Question: What is the total amount of taxes owed as per the document?
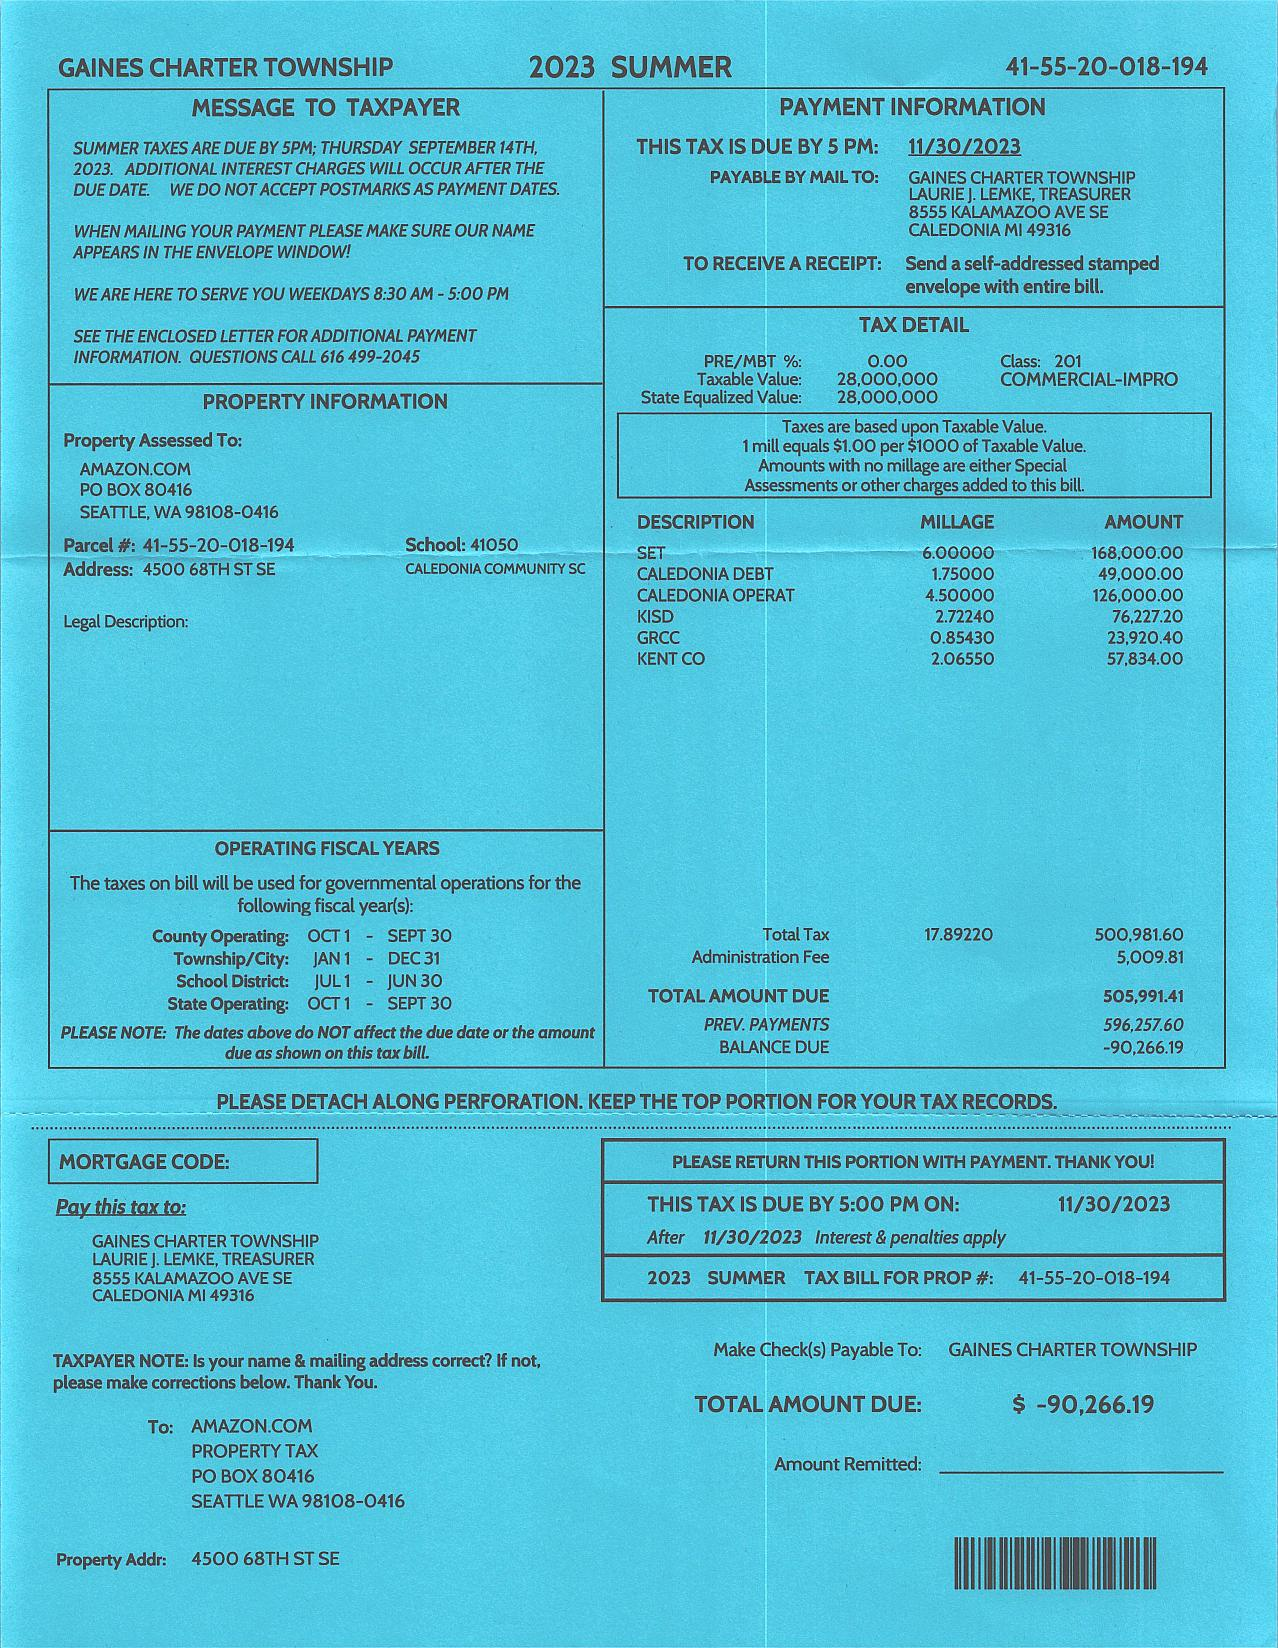
Answer: "-90,266.19"